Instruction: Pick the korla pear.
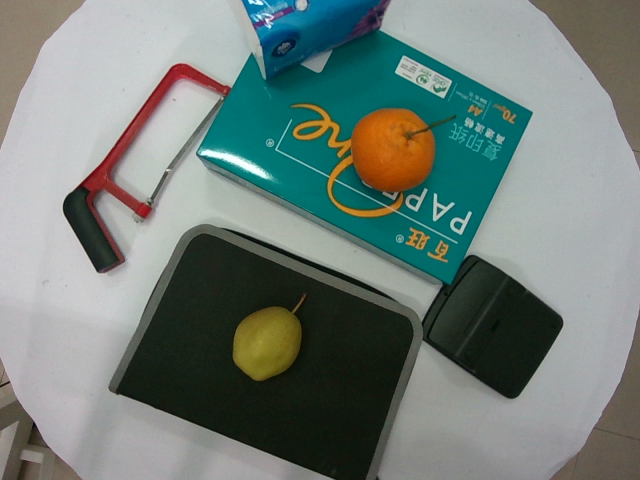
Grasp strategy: vertical